Question: What is the suspected problem?
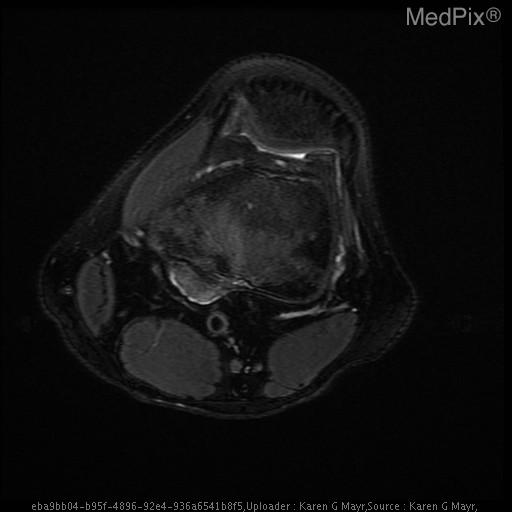
Answer: The findings suggest No evidence of arthrosis, fracture, avascular necrosis, or bone marrow edema.  There is a bony exostosis in the posteromedial aspect of the posterior distal femoral metaphysis with contiguous marrow.  The exophytic mass is well defined and measures 2-3mm.  It has increased T2 singal. The image and history is consistant with osteochondroma.

There is no evidence of meniscal or ligament tears.. Distal femur with posterior exostosis demonstrating contiguity with medullary cavity.  High T2 'cap' signal at distal aspect of exostosis.. The patient might have a history of Twisting injury.  Rule out meniscal tear..